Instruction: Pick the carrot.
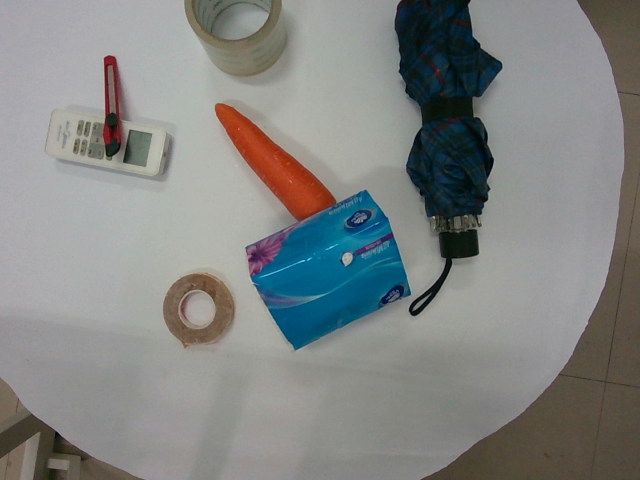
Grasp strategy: vertical